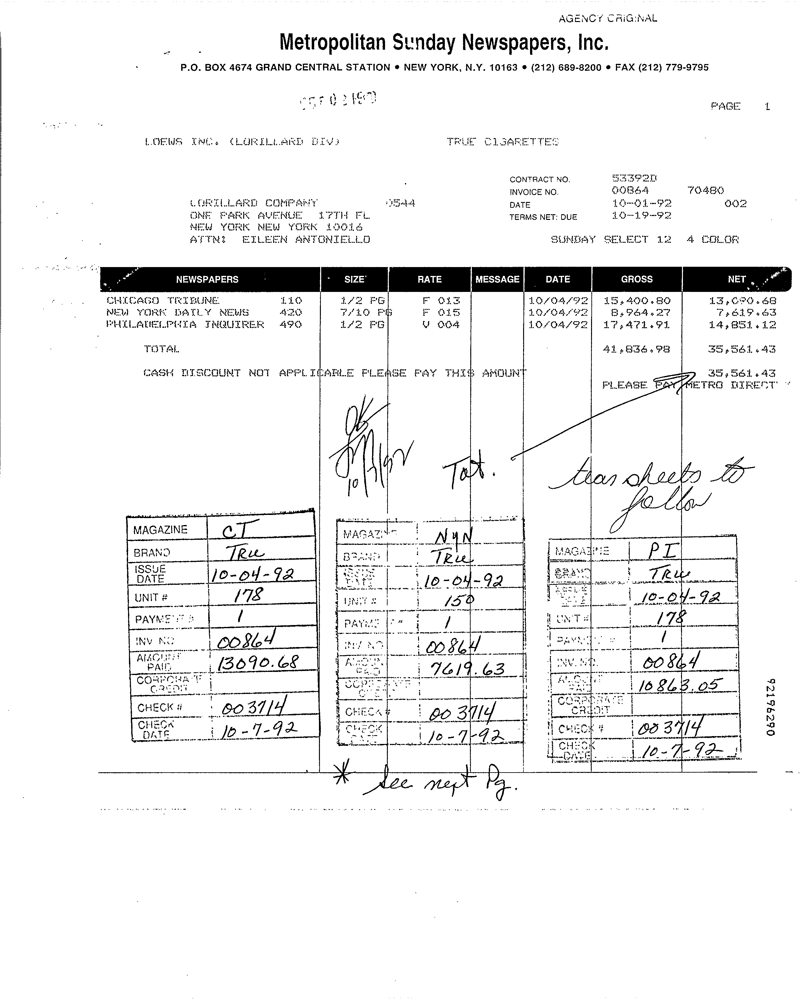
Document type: Invoice